Can you pull out the amount in words, numerical amount, payee's name, date of the cheque, and the bank's name from the image?
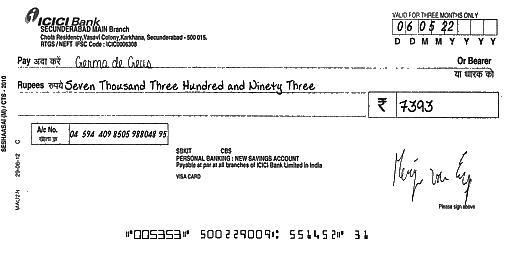
amt_in_words: Seven Thousand Three Hundred and Ninety Three
amt_in_figures: 7393
payee_name: Germa de Geus
bank_name: ICICI Bank
cheque_date: 06/05/22